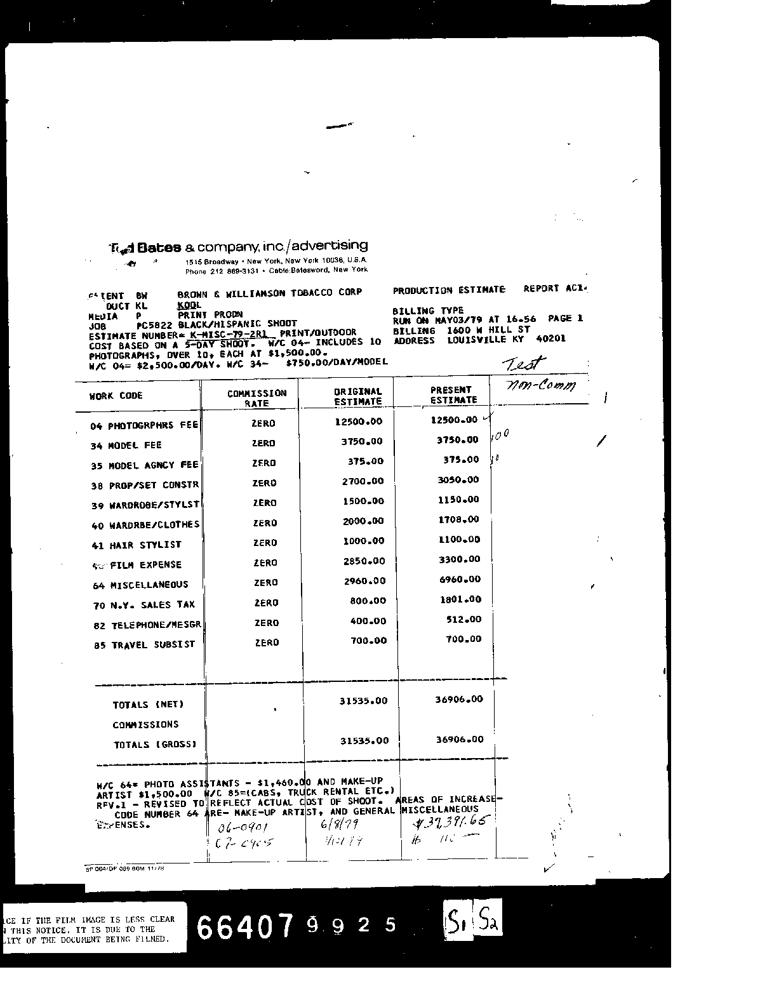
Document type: Invoice